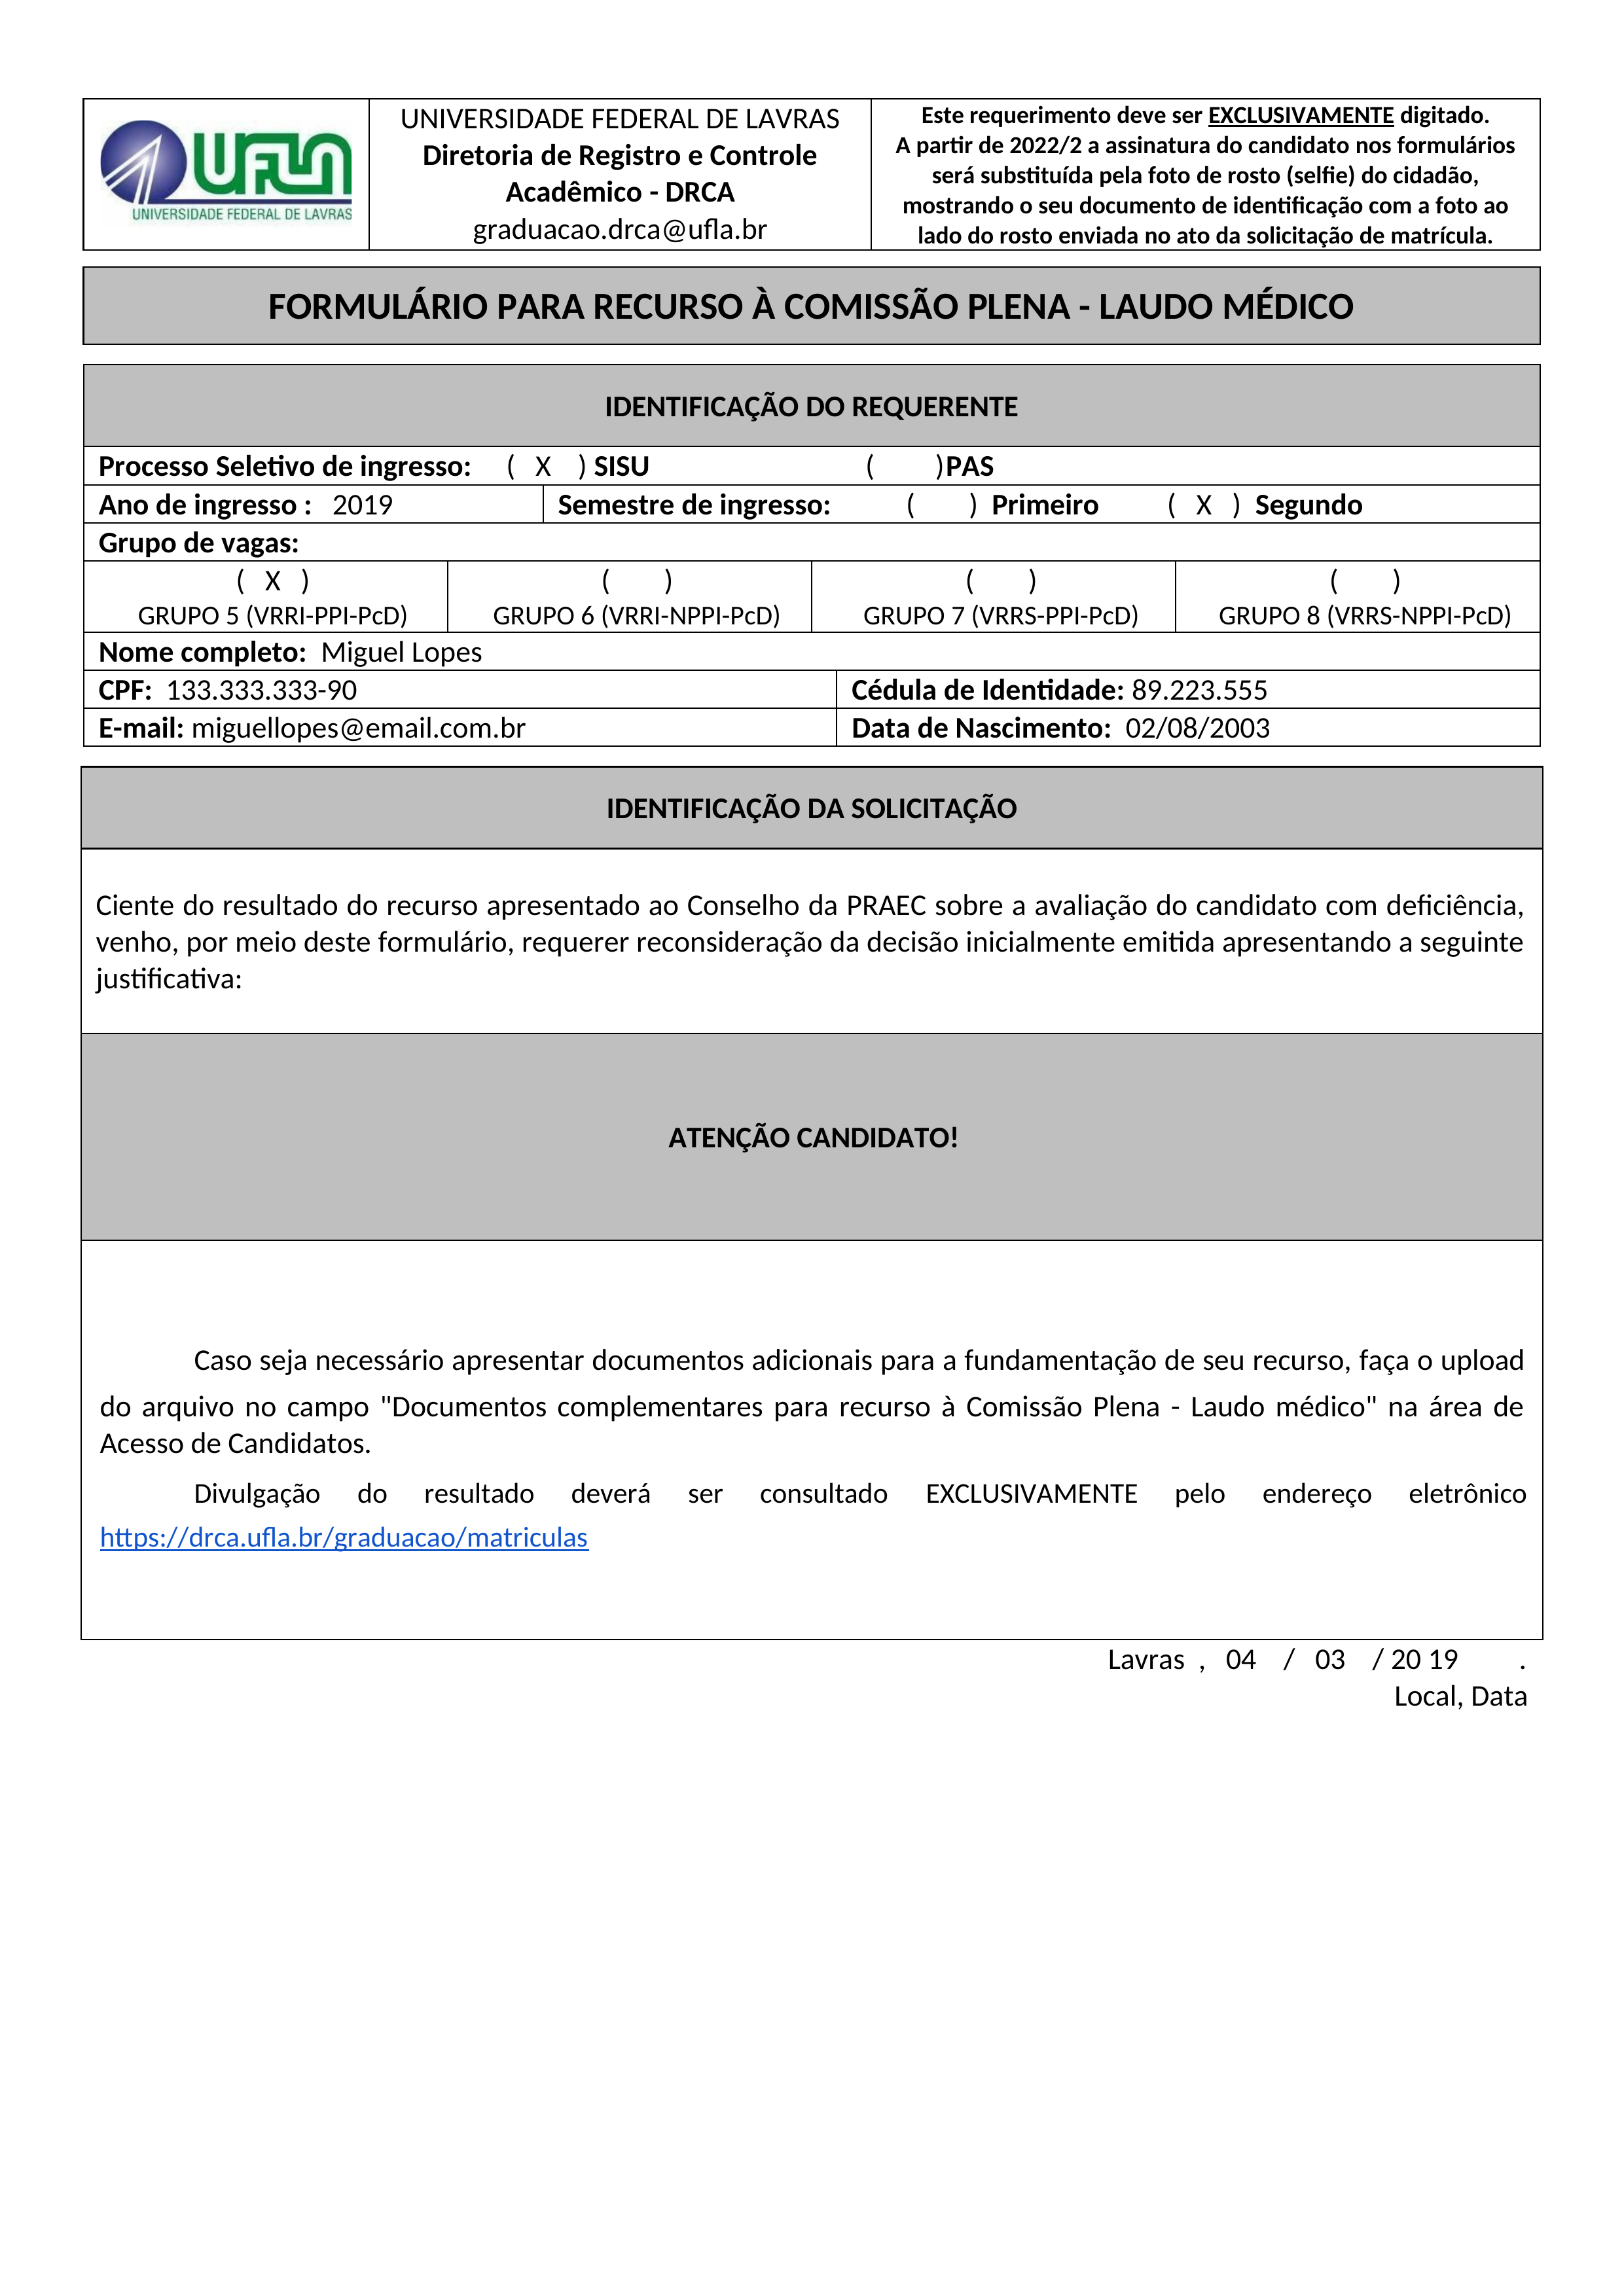
Este requerimento deve ser EXCLUSIVAMENTE digitado.
UNIVERSIDADE FEDERAL DE LAVRAS
UFLA
A partir de 2022/2 a assinatura do candidato nos formulários será substituída pela foto de rosto (selfie) do cidadão, mostrando o seu documento de identificação com a foto ao lado do rosto enviada no ato da solicitação de matrícula.
Diretoria de Registro e Controle Acadêmico - DRCA
UNIVERSIDADE FEDERAL DE LAVRAS
graduacao.drca@ufla.br
FORMULÁRIO PARA RECURSO À COMISSÃO PLENA - LAUDO MÉDICO
IDENTIFICAÇÃO DO REQUERENTE
Processo Seletivo de ingresso:
( )PAS
SISU
(X )
Ano de ingresso :
2019
Semestre de ingresso:
( ) Primeiro
Segundo
( X)
Grupo de vagas:
( ) GRUPO 6 (VRRI-NPPI-PcD)
() GRUPO 7 (VRRS-PPI-PcD)
( ) GRUPO 8 (VRRS-NPPI-PcD)
GRUPO 5 (VRRI-PPI-PcD)
( X )
Nome completo:
Miguel Lopes
Cédula de Identidade:
89.223.555
CPF:
133.333.333-90
E-mail:
miguellopes@email.com.br
Data de Nascimento:
02/08/2003
IDENTIFICAÇÃO DA SOLICITAÇÃO
Ciente do resultado do recurso apresentado ao Conselho da PRAEC sobre a avaliação do candidato com deficiência, venho, por meio deste formulário, requerer reconsideração da decisão inicialmente emitida apresentando a seguinte justificativa:
ATENÇÃO CANDIDATO!
Caso seja necessário apresentar documentos adicionais para a fundamentação de seu recurso, faça o upload do arquivo no campo "Documentos complementares para recurso à Comissão Plena - Laudo médico" na área de Acesso de Candidatos.
Divulgação do resultado deverá ser consultado EXCLUSIVAMENTE pelo endereço eletrônico https://drca.ufla.br/graduacao/matriculas
Local ,
Lavras,
Data
04/03/2019.